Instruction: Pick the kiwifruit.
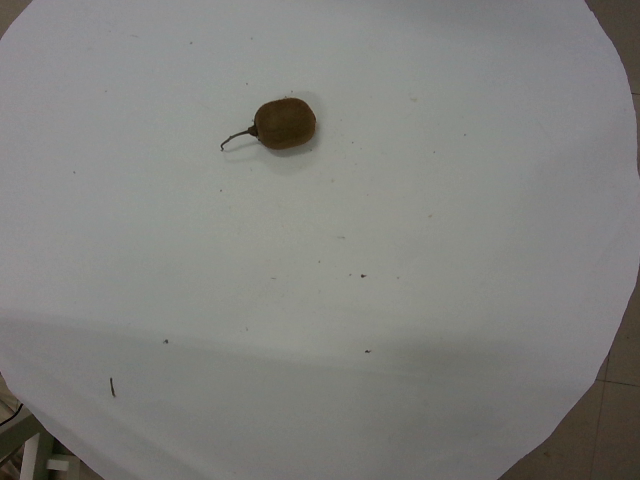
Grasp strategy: vertical